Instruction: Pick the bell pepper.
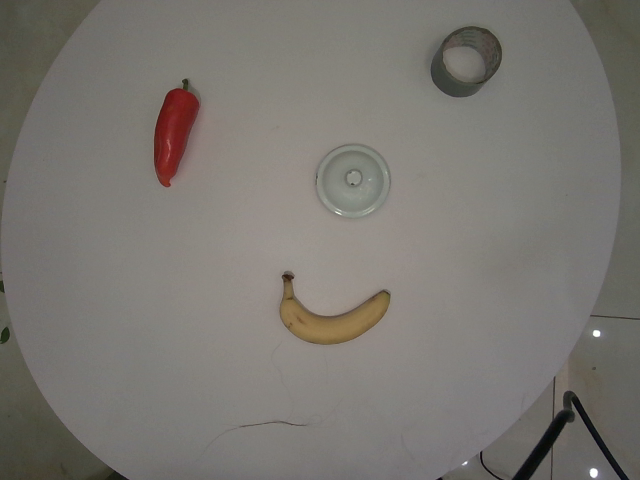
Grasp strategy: vertical